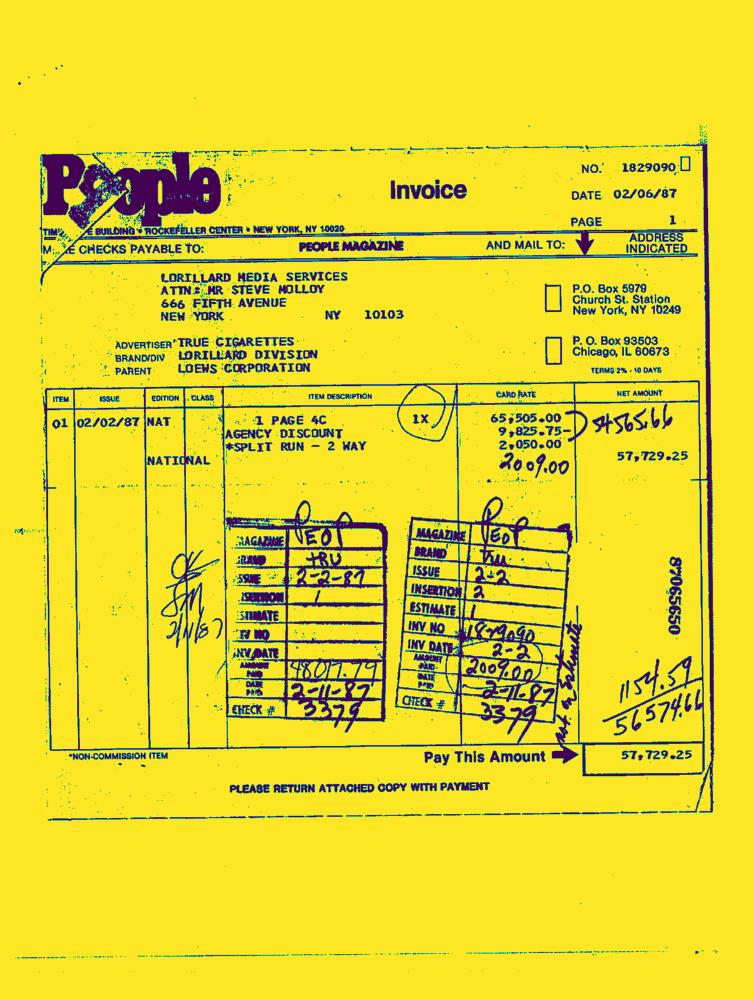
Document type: Invoice-Doc